Question: What is the filing due date as per the document?
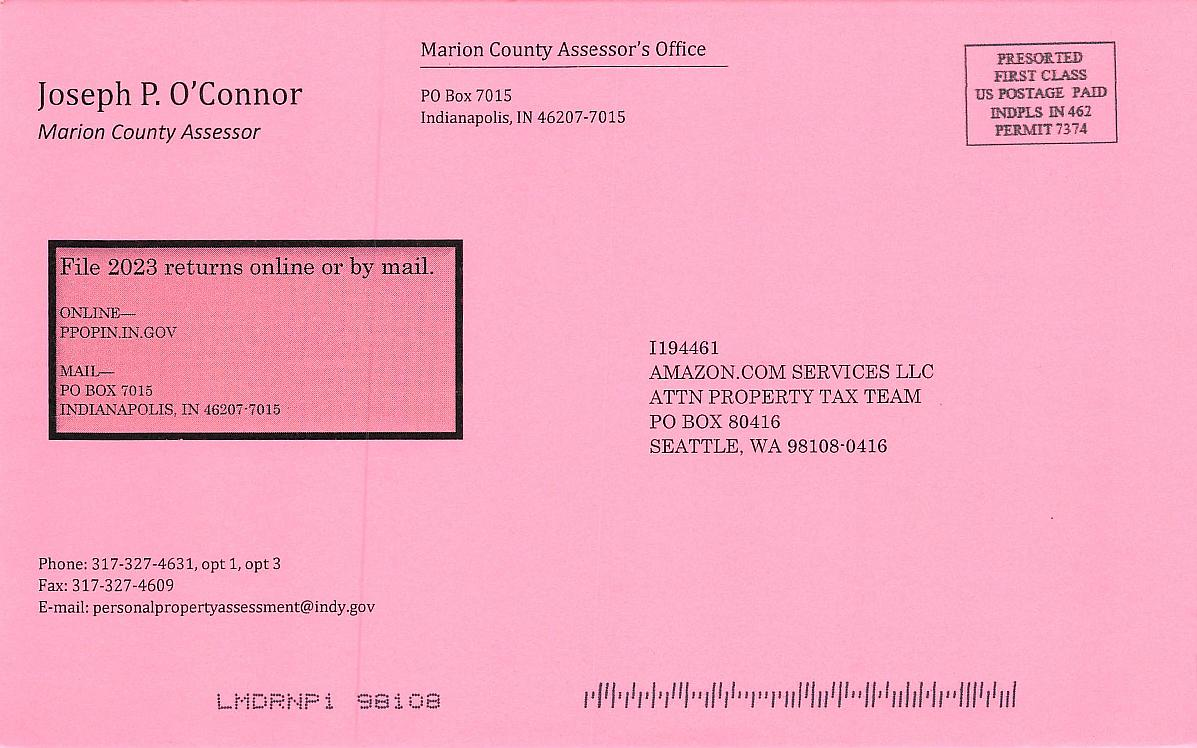
Answer: "2023"